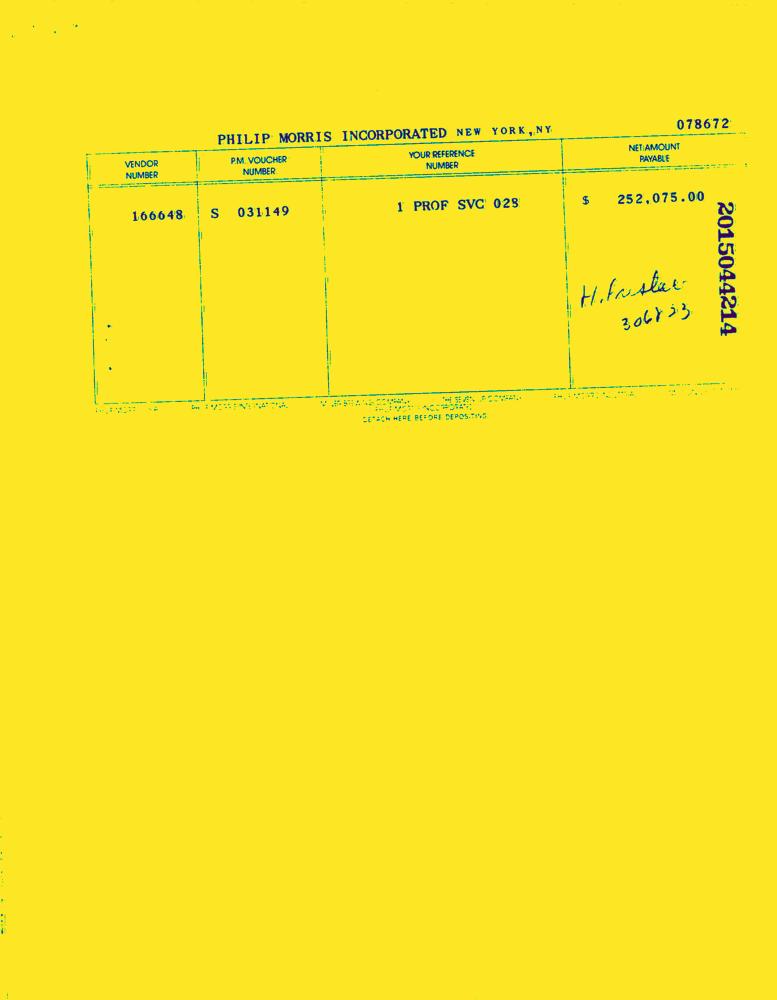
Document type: Invoice-Doc